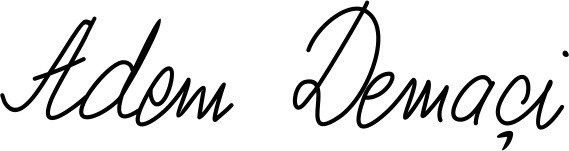
Signature of: adem demaçi